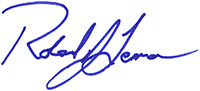
Signature of: roland lemar